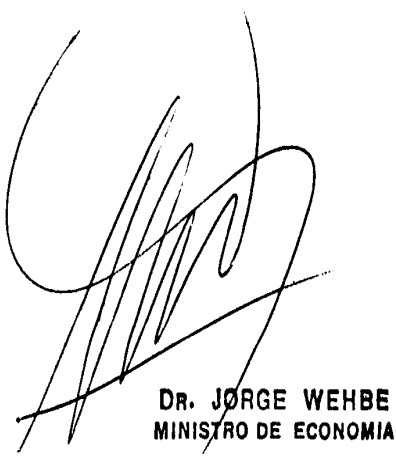
Signature of: jorge wehbe